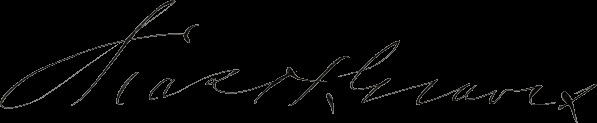
Signature of: charles h graves